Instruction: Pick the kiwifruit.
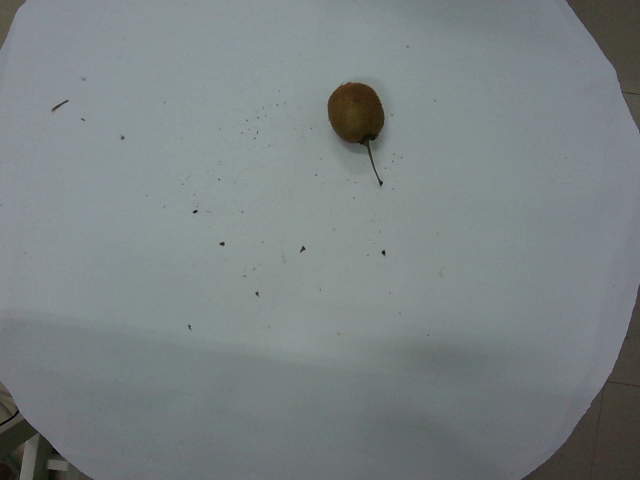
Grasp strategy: vertical